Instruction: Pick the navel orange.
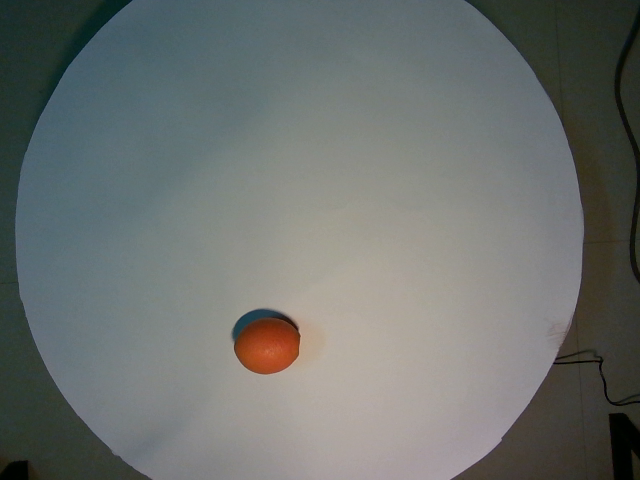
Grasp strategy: vertical